Question: By what date must an appeal be filed according to the document?
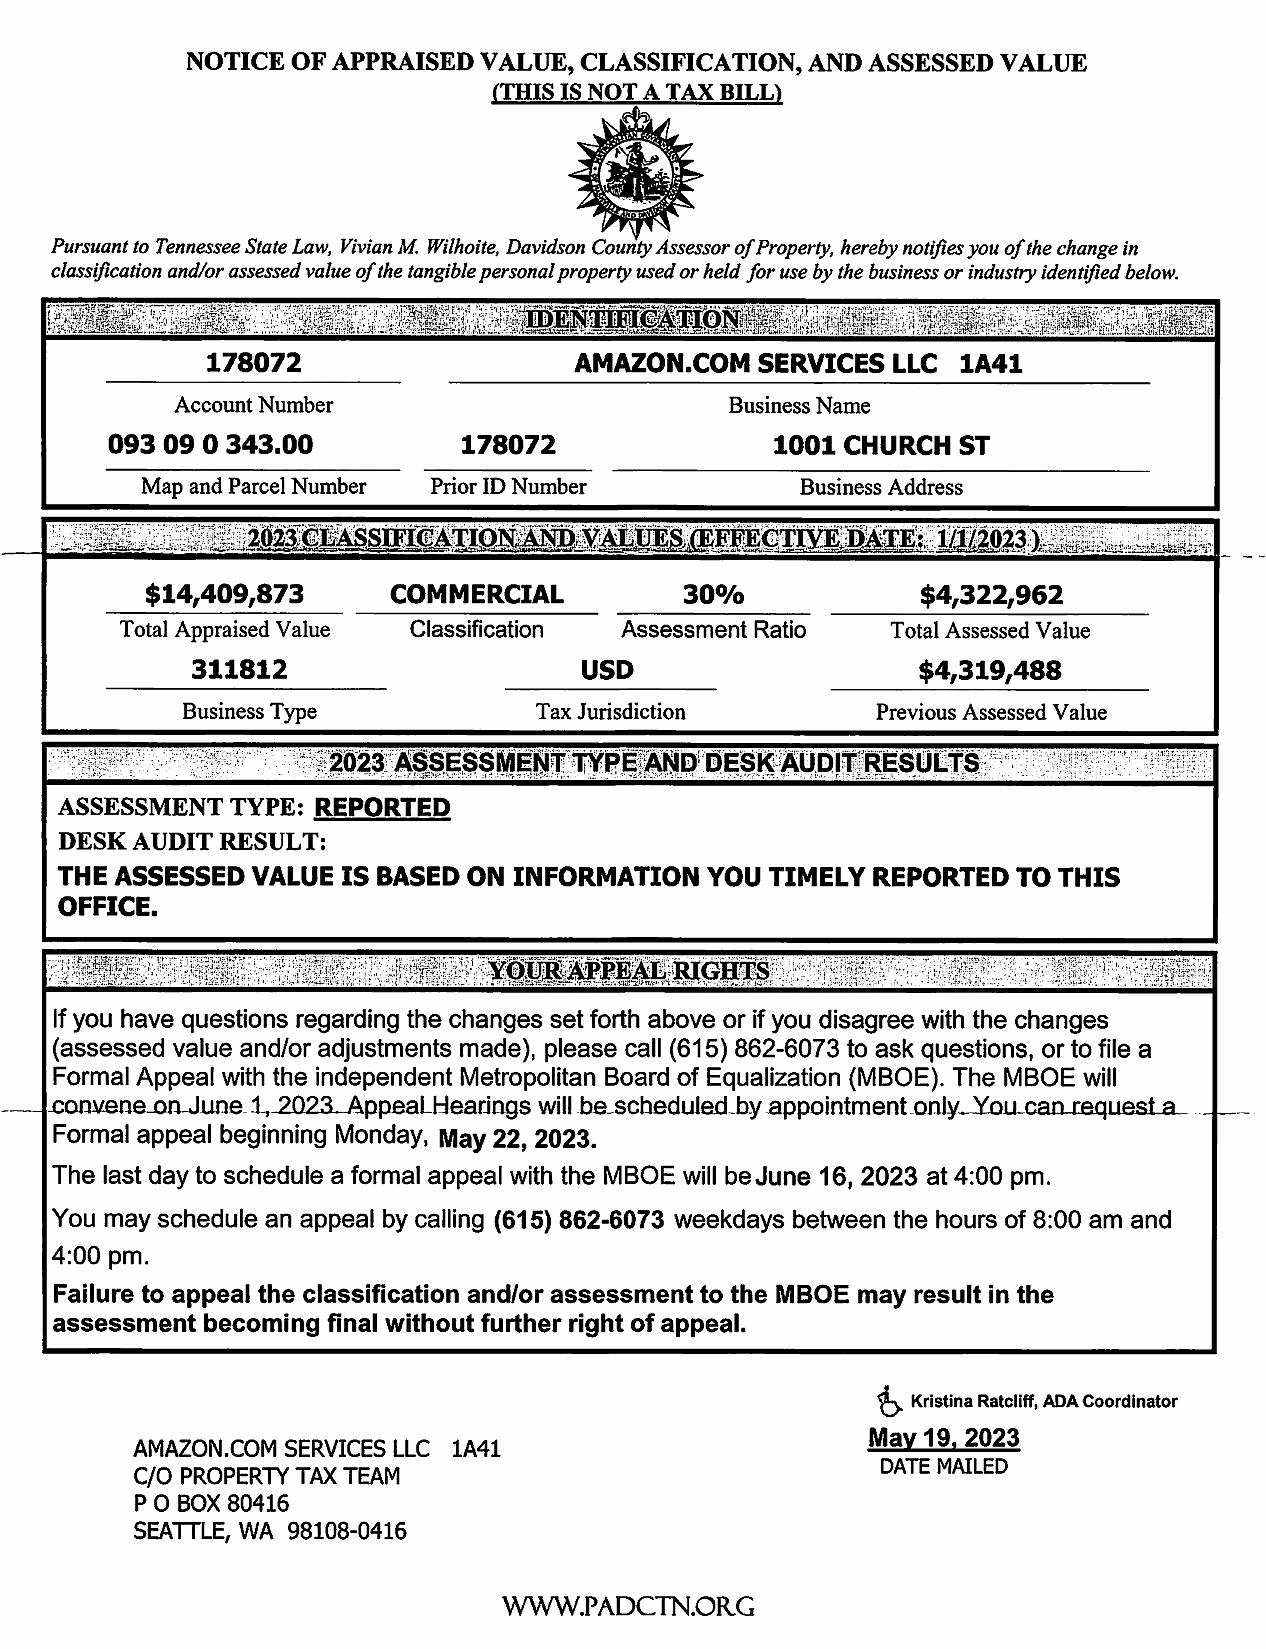
Answer: "16-Jun-23"